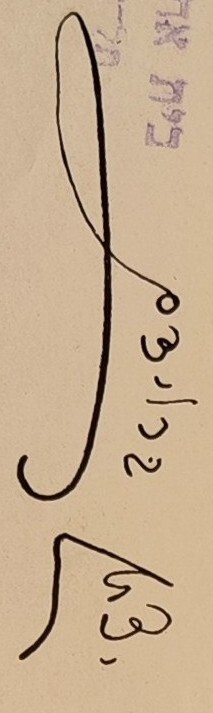
Signature of: yitzhak broides